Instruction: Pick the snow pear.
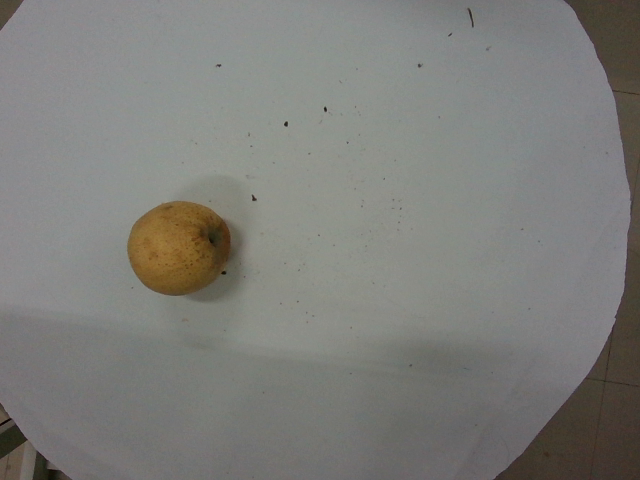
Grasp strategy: vertical